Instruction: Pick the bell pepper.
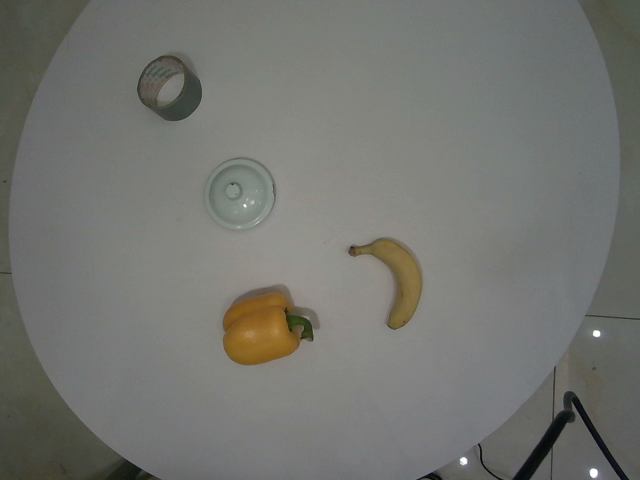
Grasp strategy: vertical